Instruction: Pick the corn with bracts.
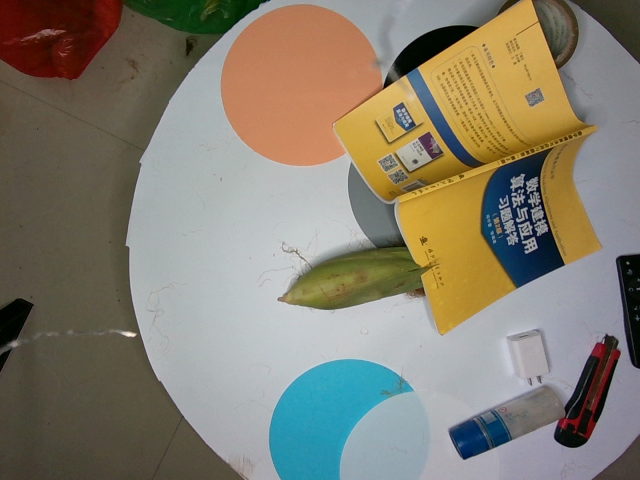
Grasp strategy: vertical